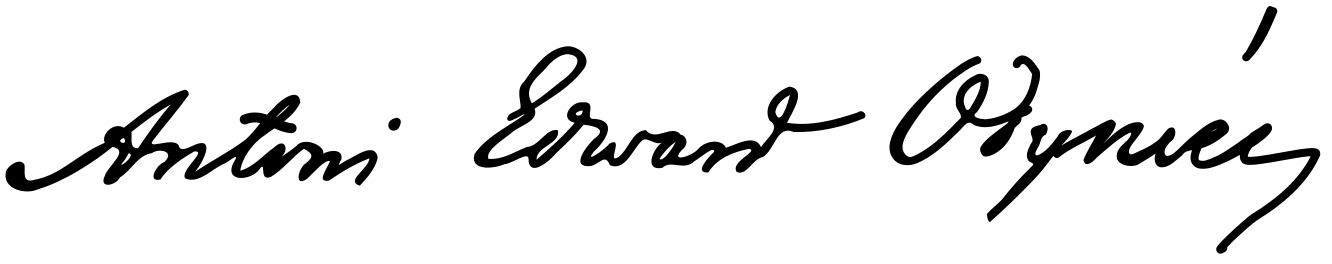
Signature of: antoni edward odyniec